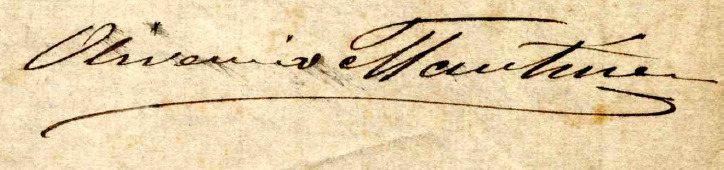
Signature of: oliverio martínez y mier